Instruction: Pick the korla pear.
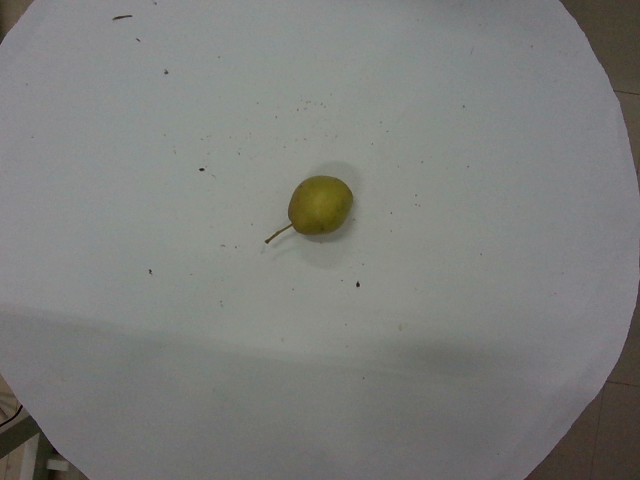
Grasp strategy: vertical